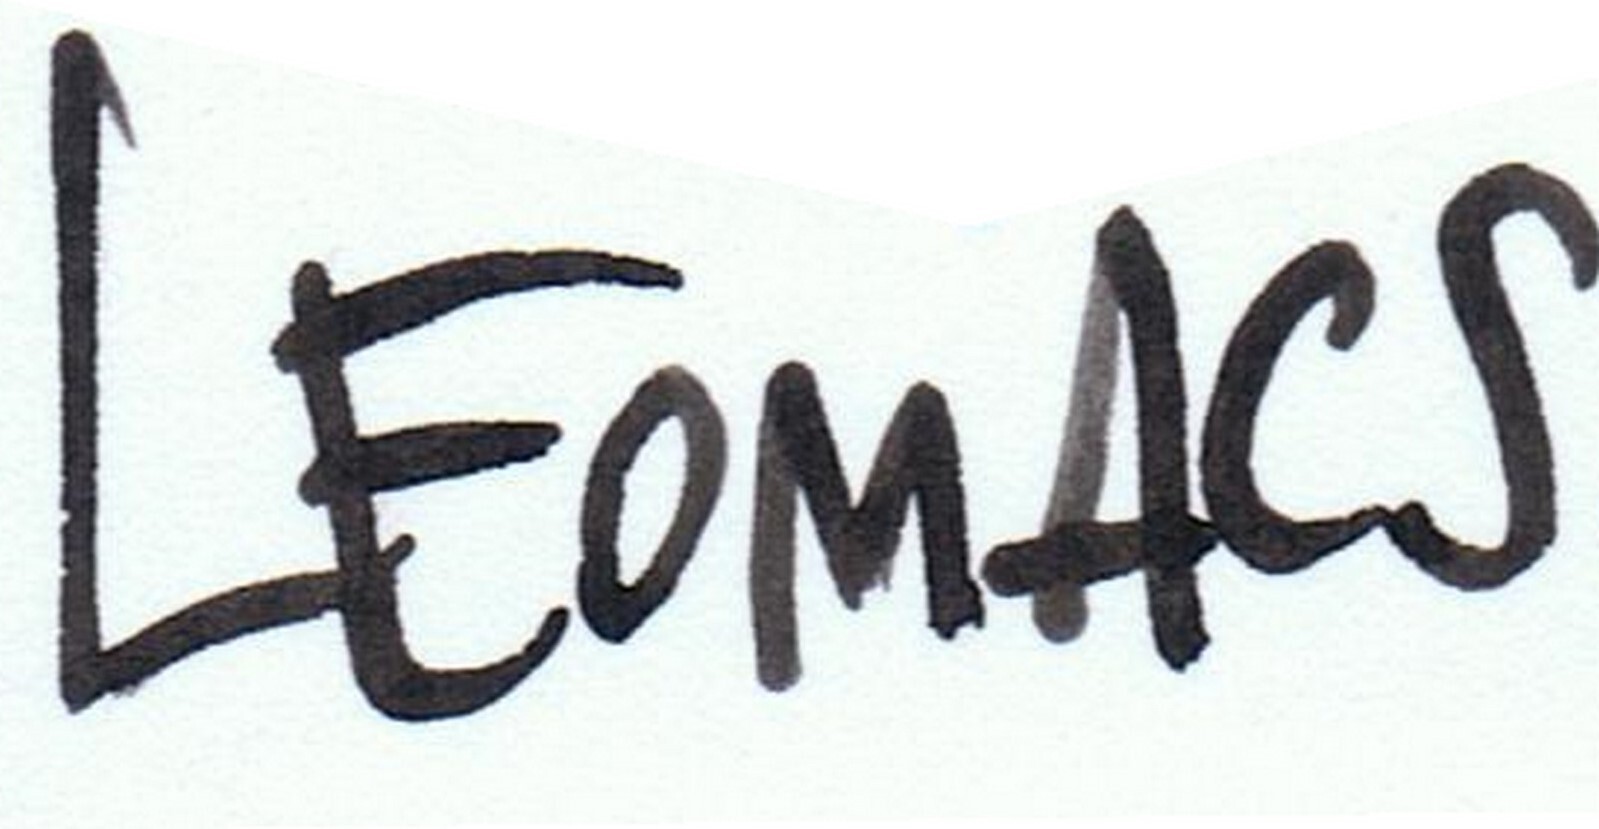
Signature of: leomacs